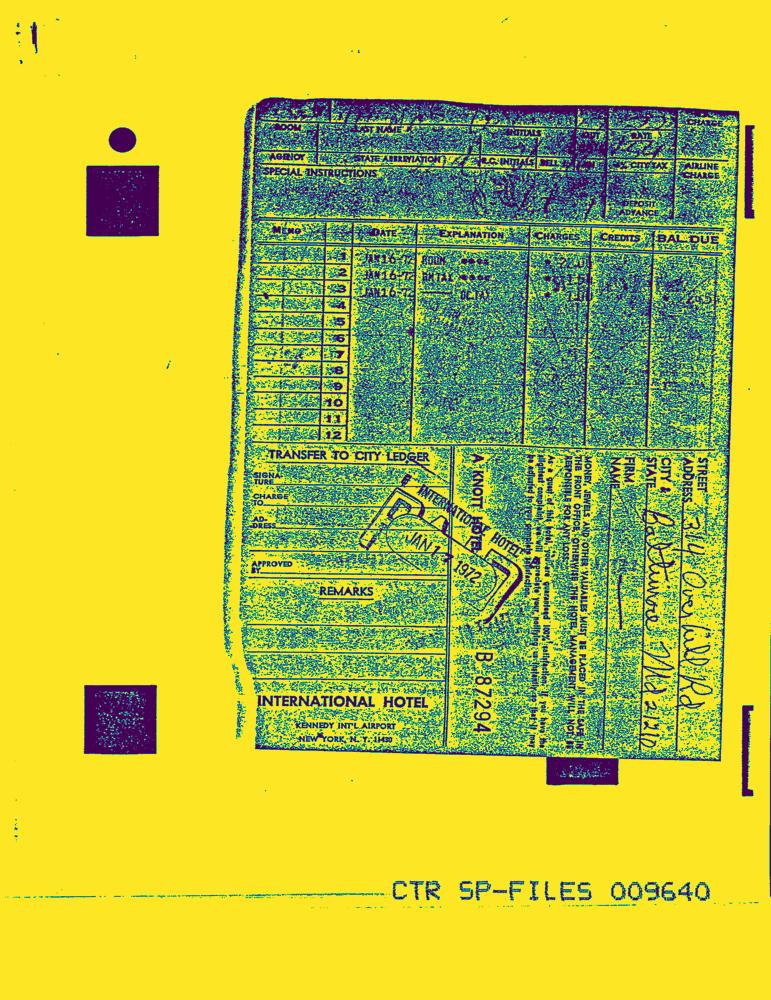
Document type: Invoice-Doc